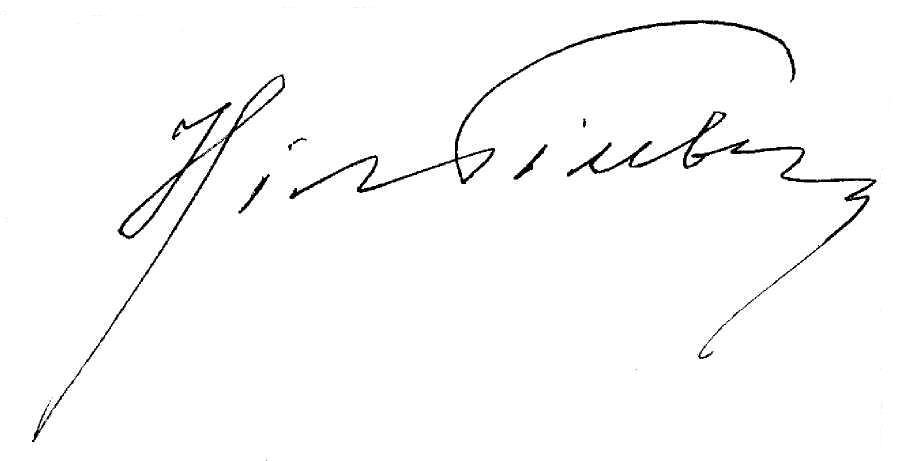
Signature of: nil hilevich